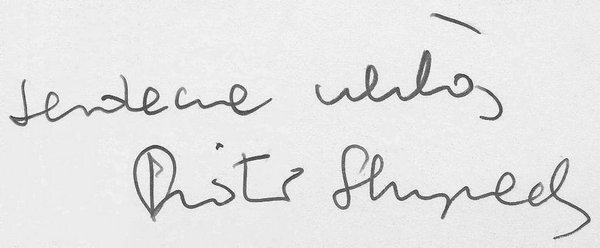
Signature of: piotr skrzynecki